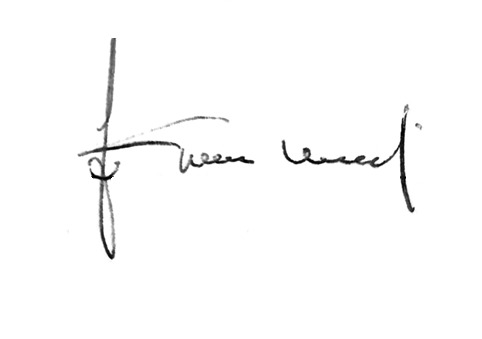
Signature of: giacomo morandi